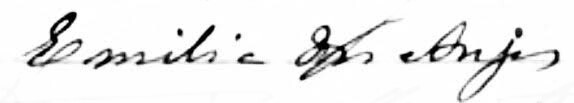
Signature of: emília dos anjos